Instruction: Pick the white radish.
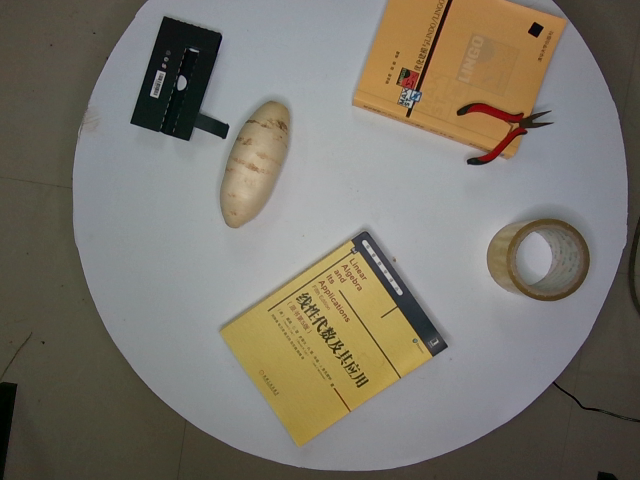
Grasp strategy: vertical